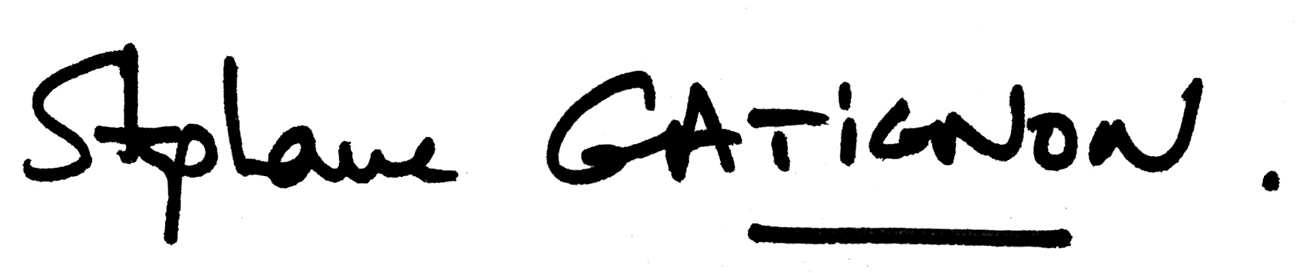
Signature of: stéphane gatignon